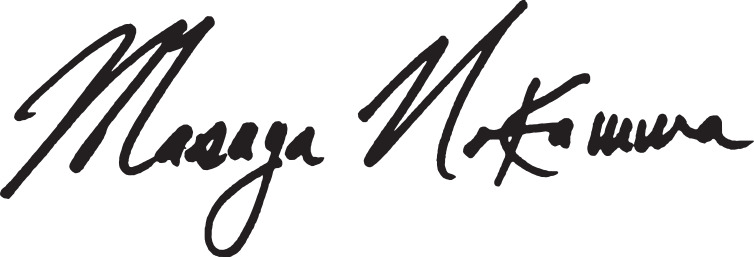
Signature of: masaya nakamura